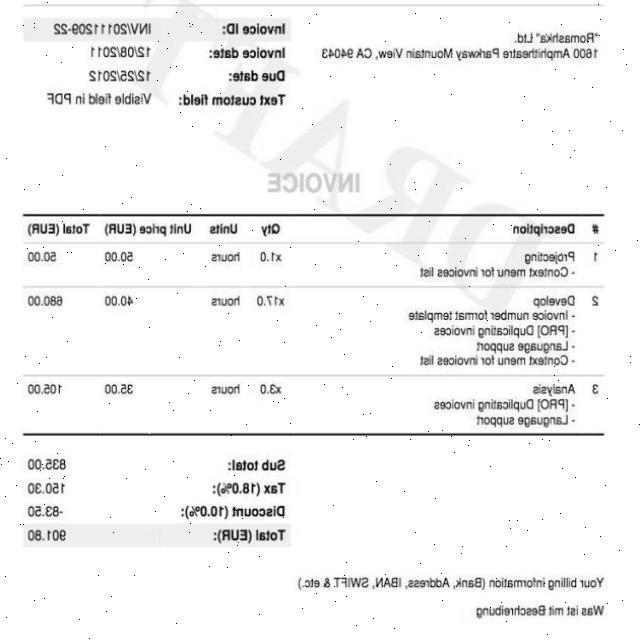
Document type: Invoice